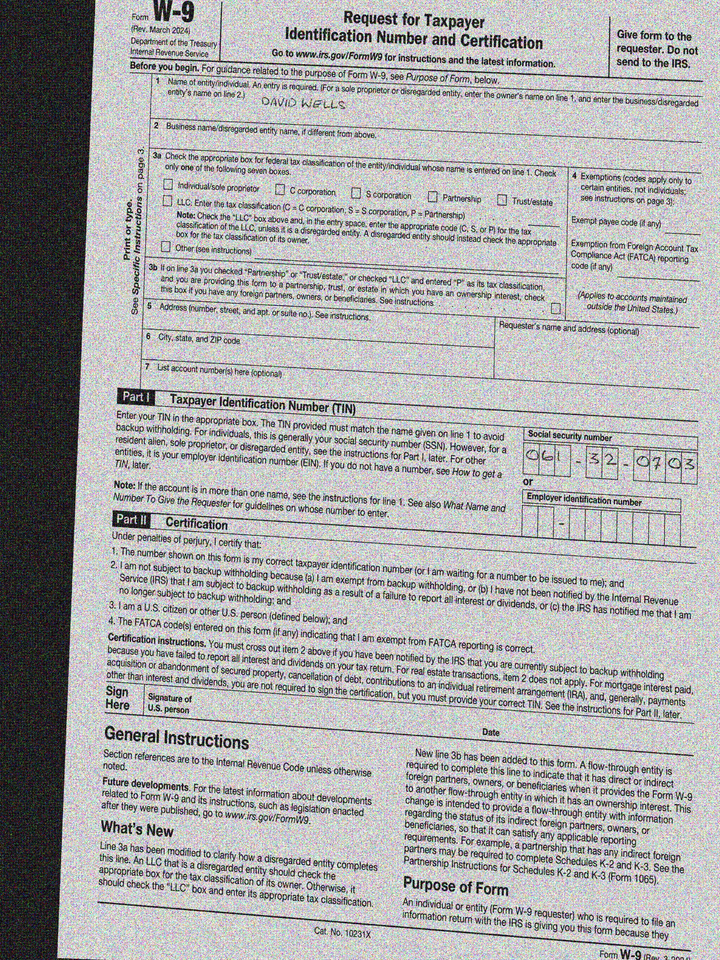
cbx: no
ssn: 061320703
enm: David Wells